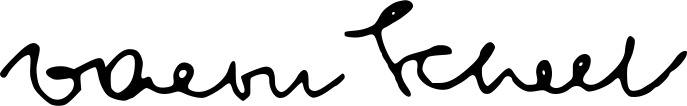
Signature of: walter scheel